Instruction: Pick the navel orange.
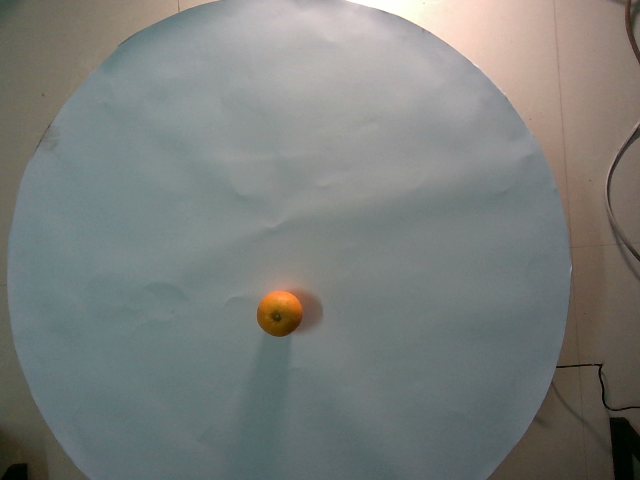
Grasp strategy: vertical